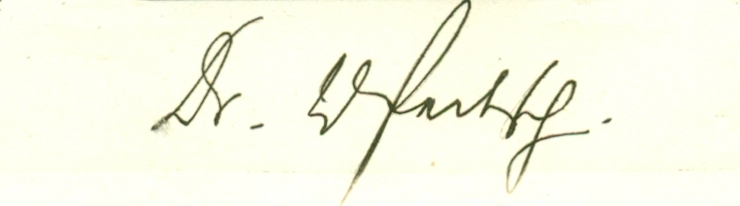
Signature of: wilhelm pertsch